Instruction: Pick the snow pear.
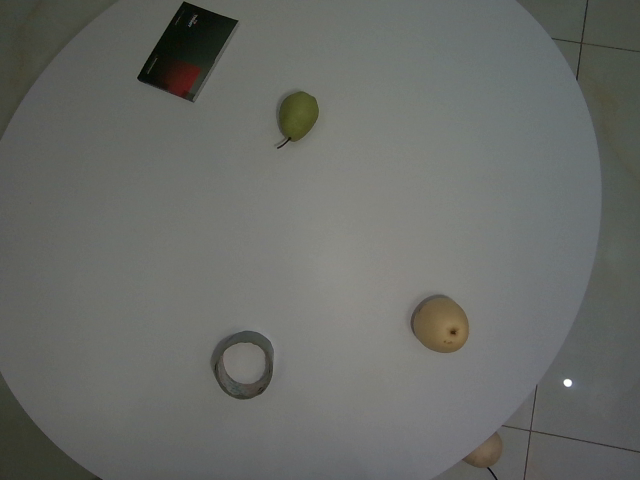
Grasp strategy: vertical